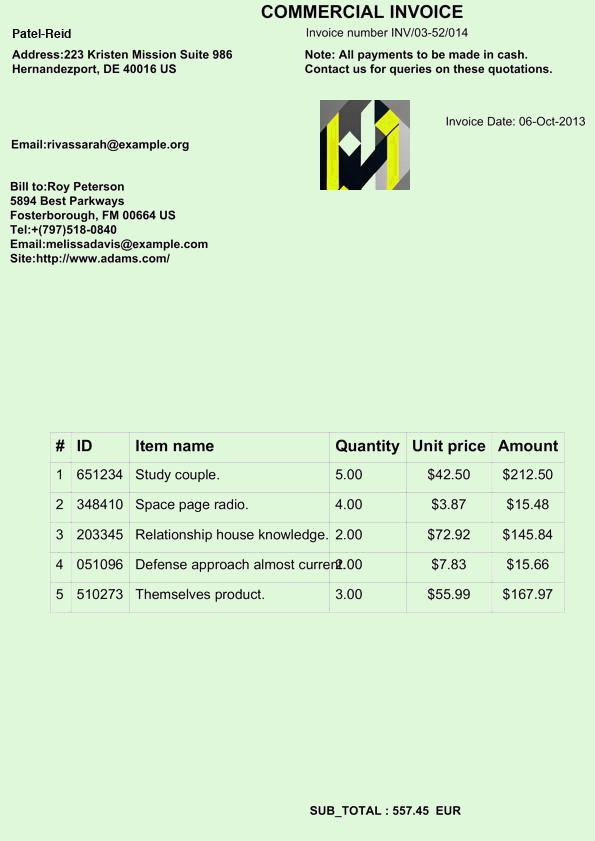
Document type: Invoice